Question: How is the property described in the document?
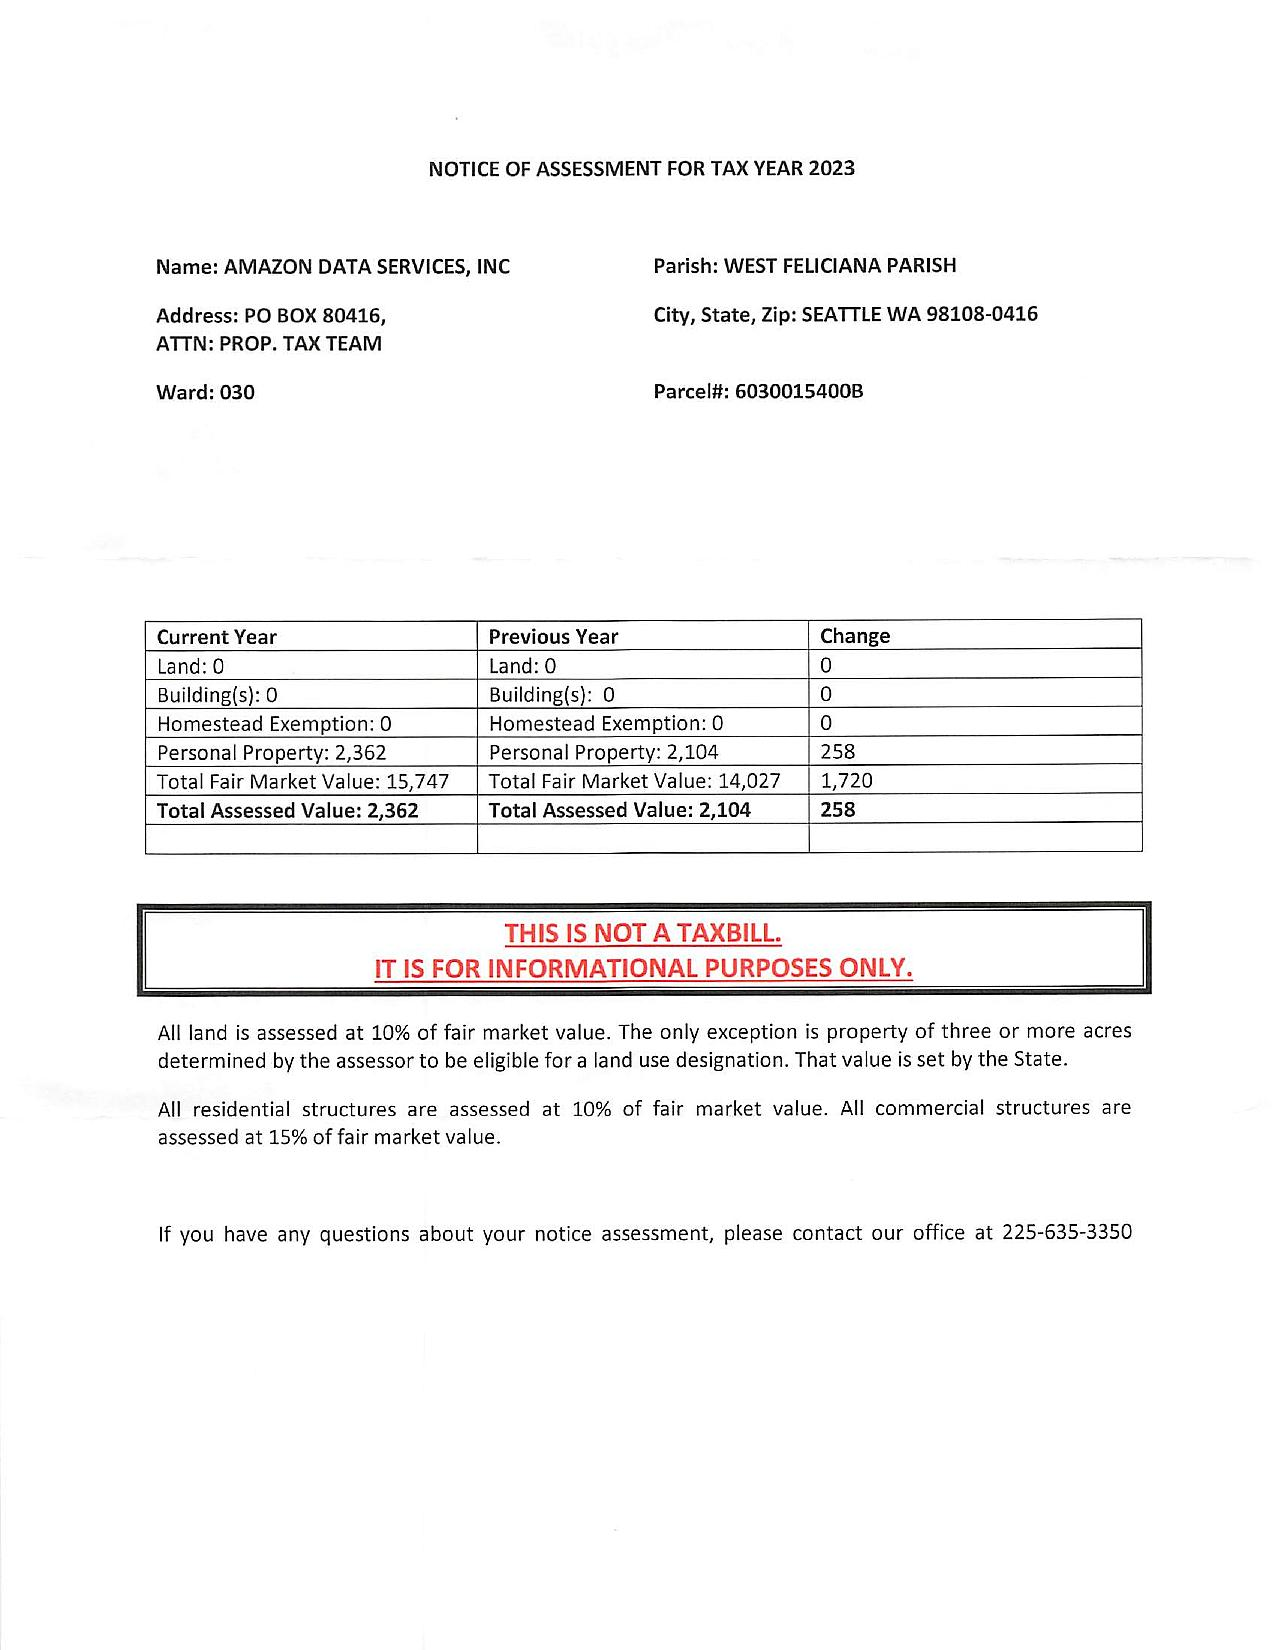
Answer: "Personal Property"